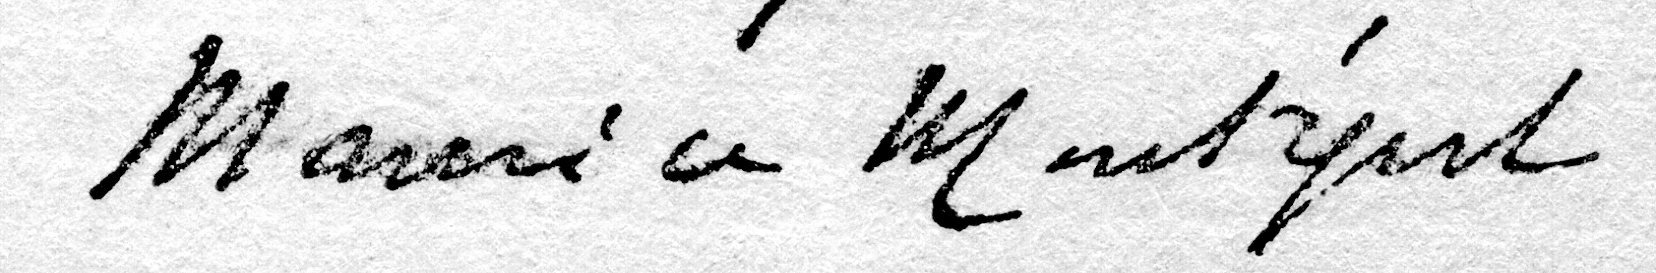
Signature of: maurice montégut